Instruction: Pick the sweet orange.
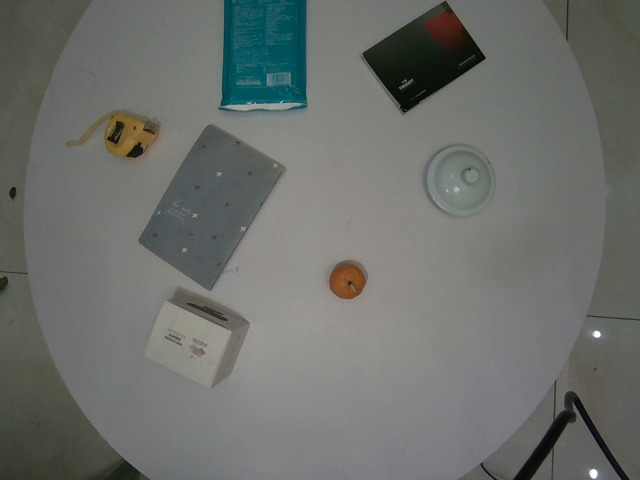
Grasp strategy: vertical